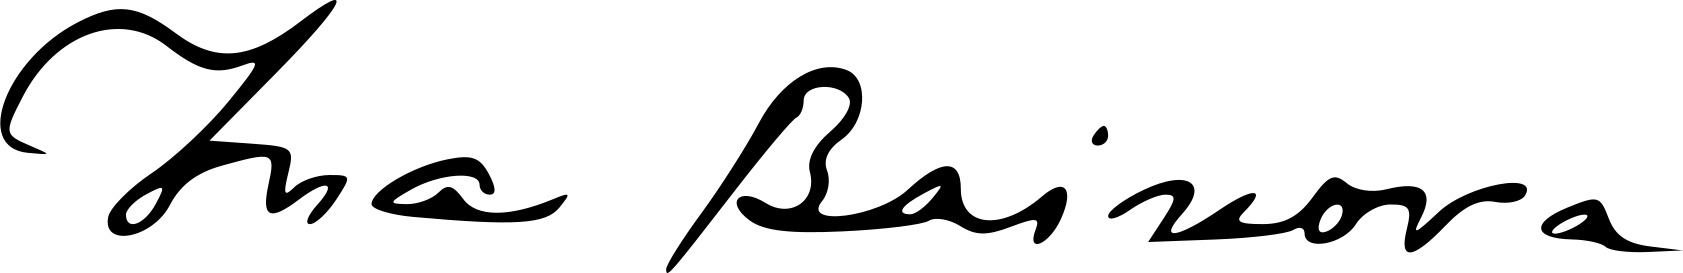
Signature of: ina bainova